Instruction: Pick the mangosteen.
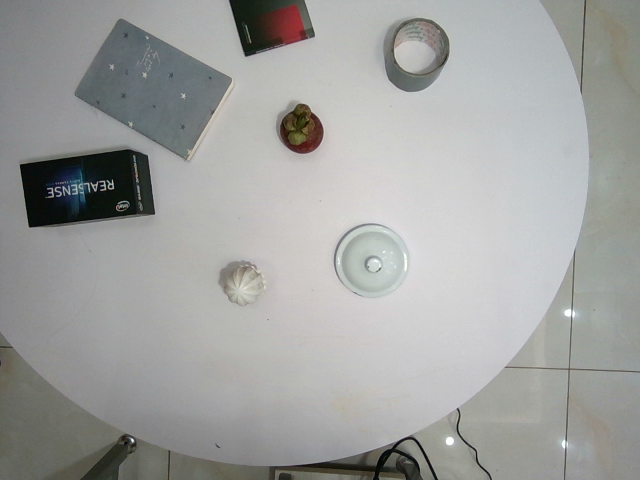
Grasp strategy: vertical